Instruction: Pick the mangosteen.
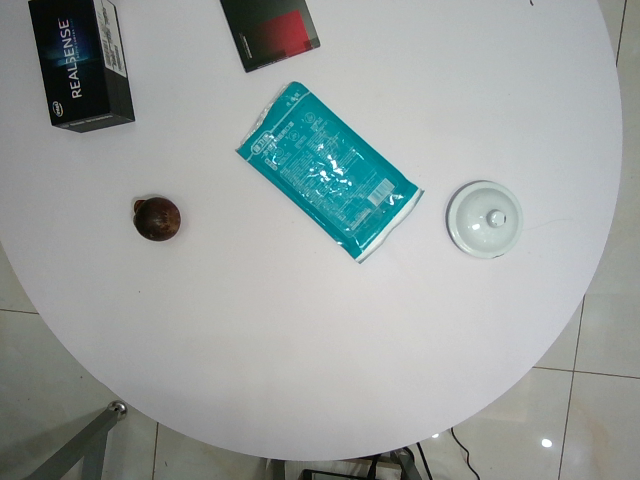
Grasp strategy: vertical